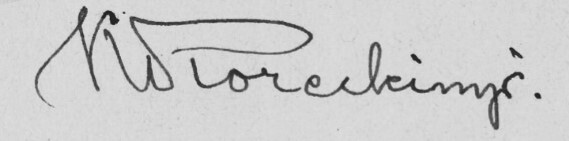
Signature of: karol piórecki